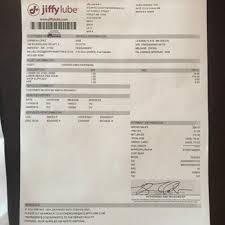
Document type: Invoice